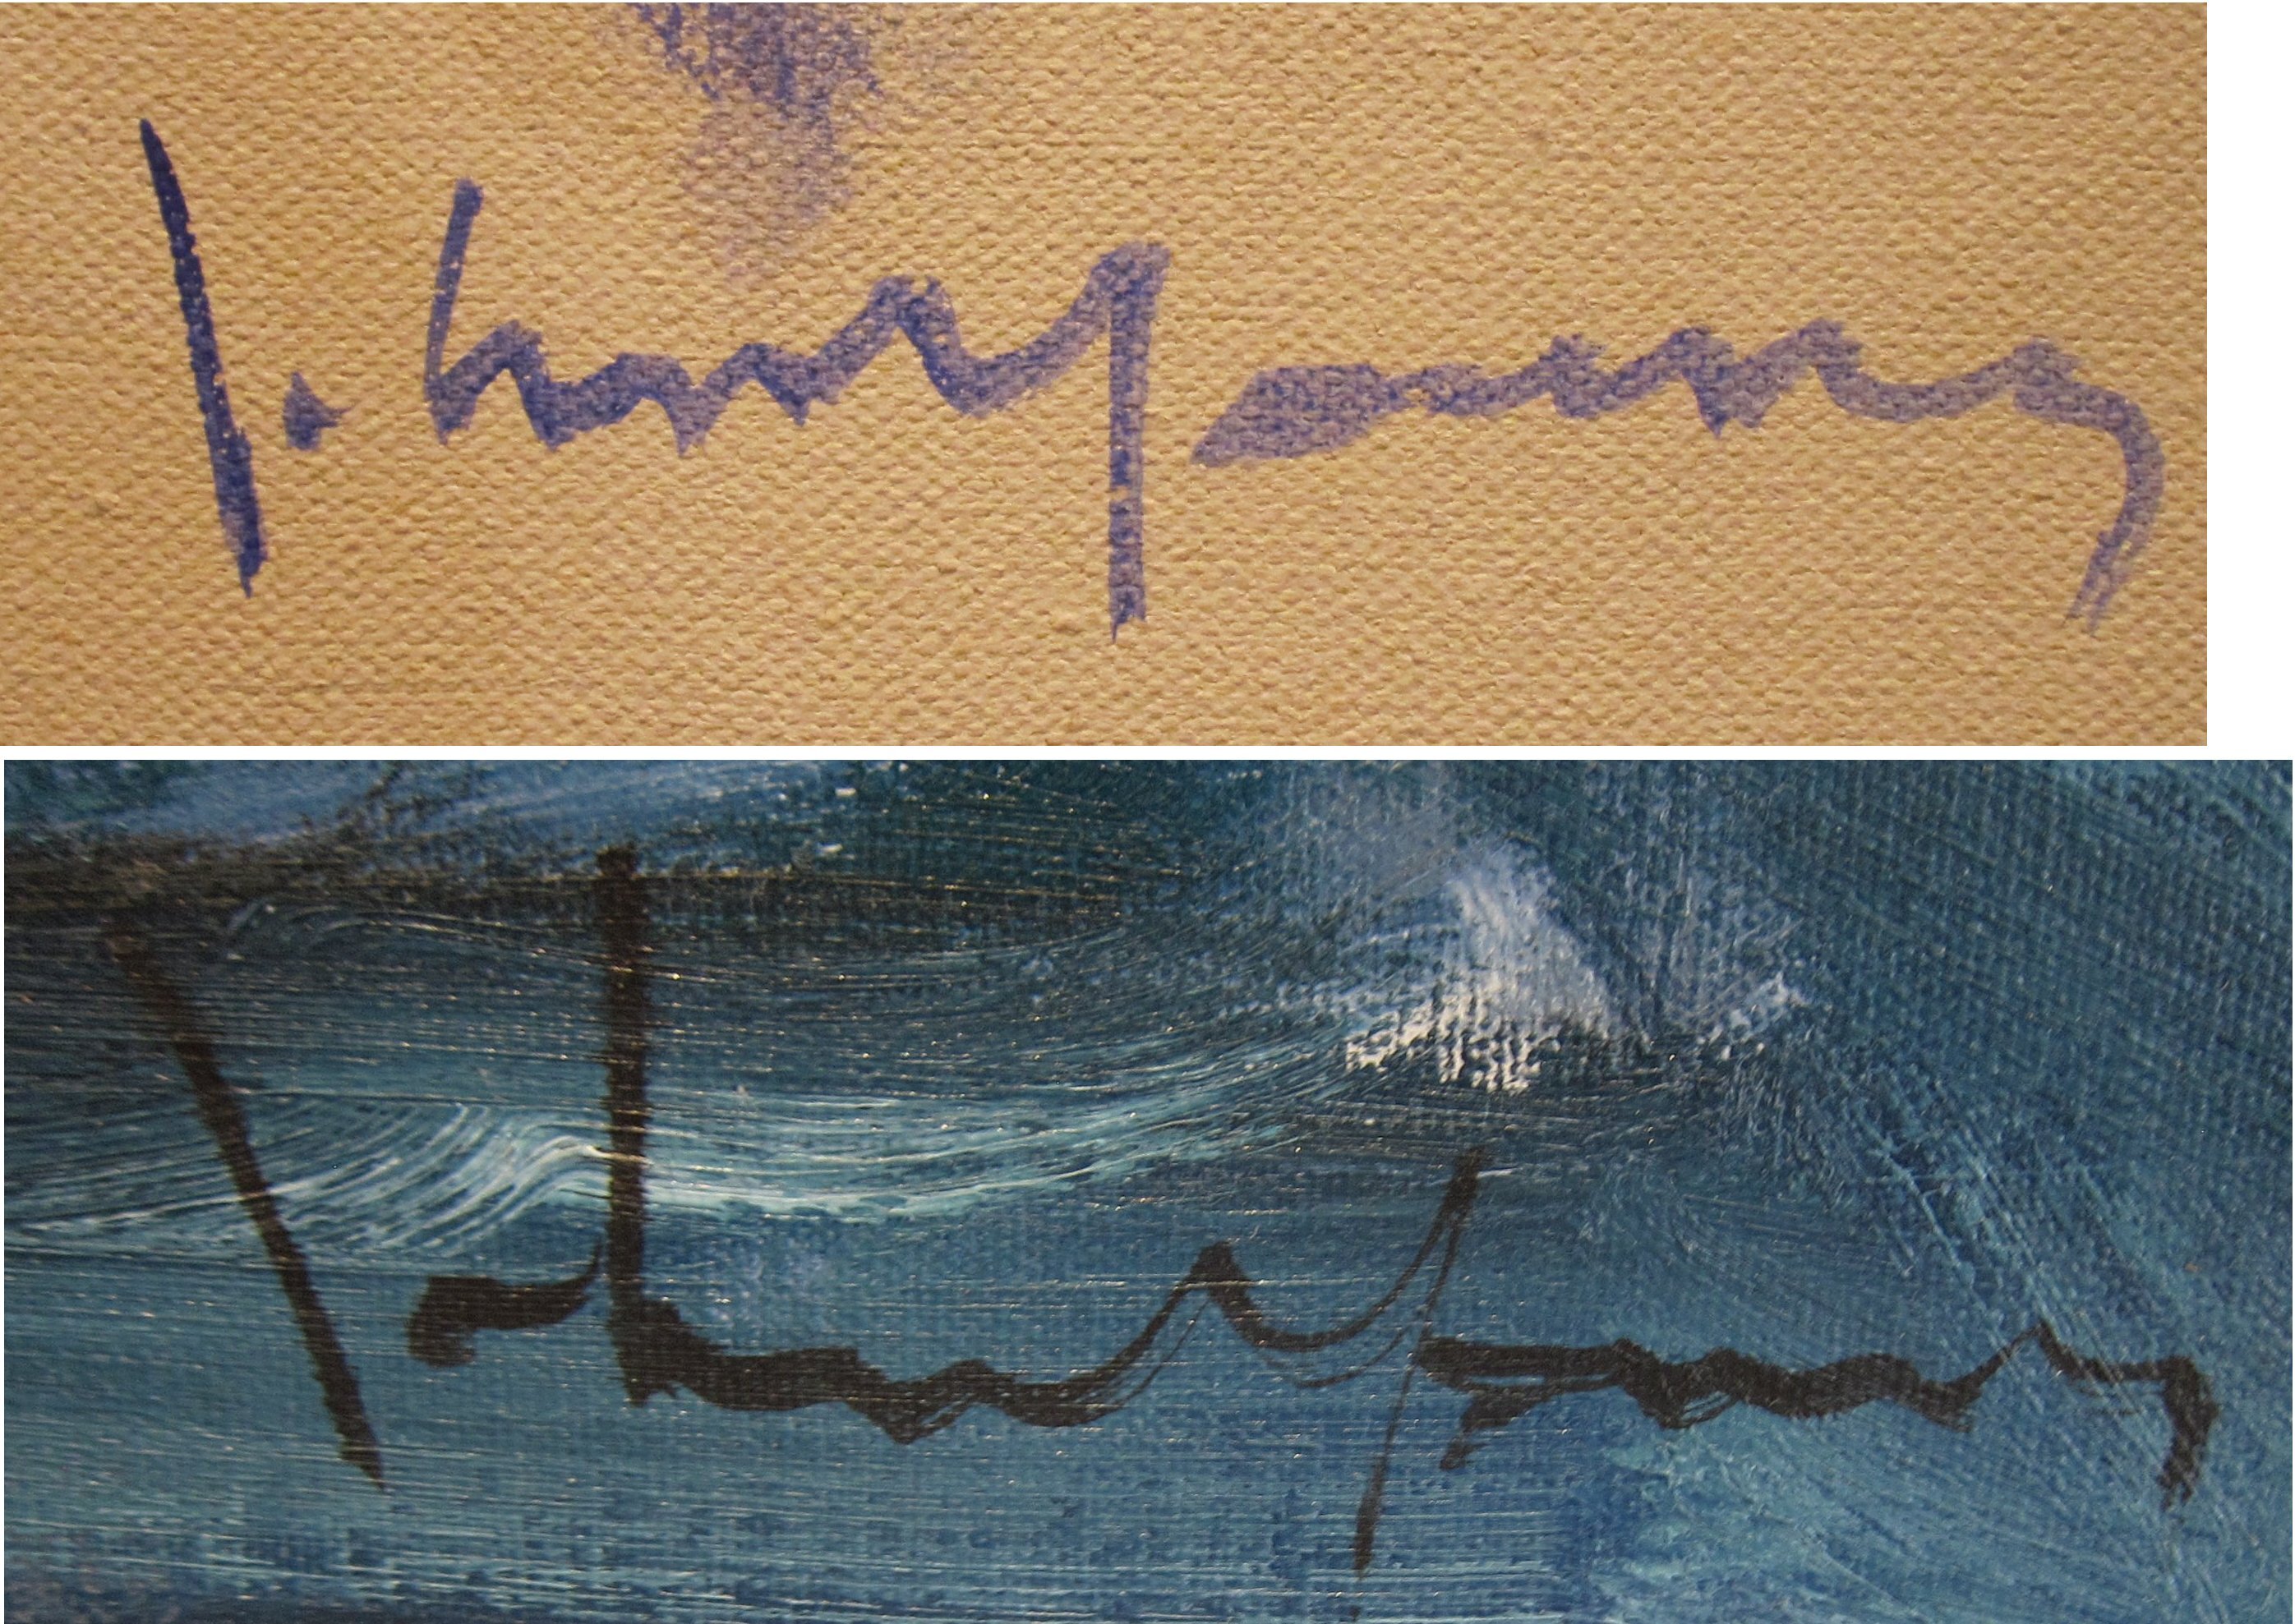
Signature of: john chin young